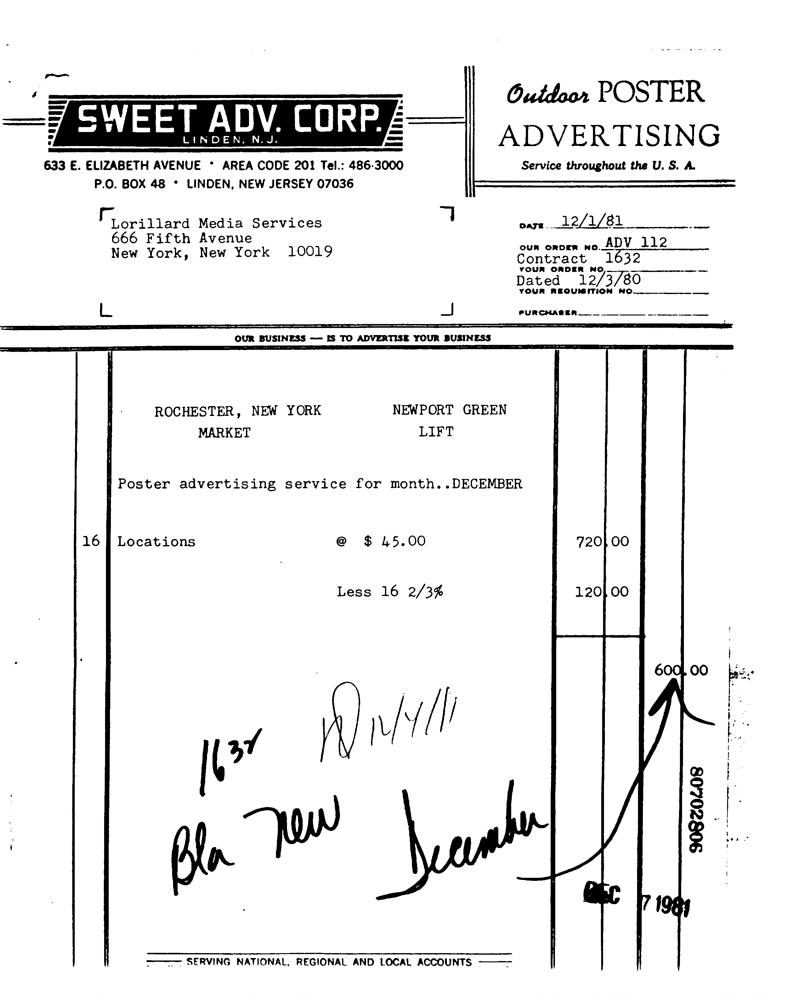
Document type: Invoice